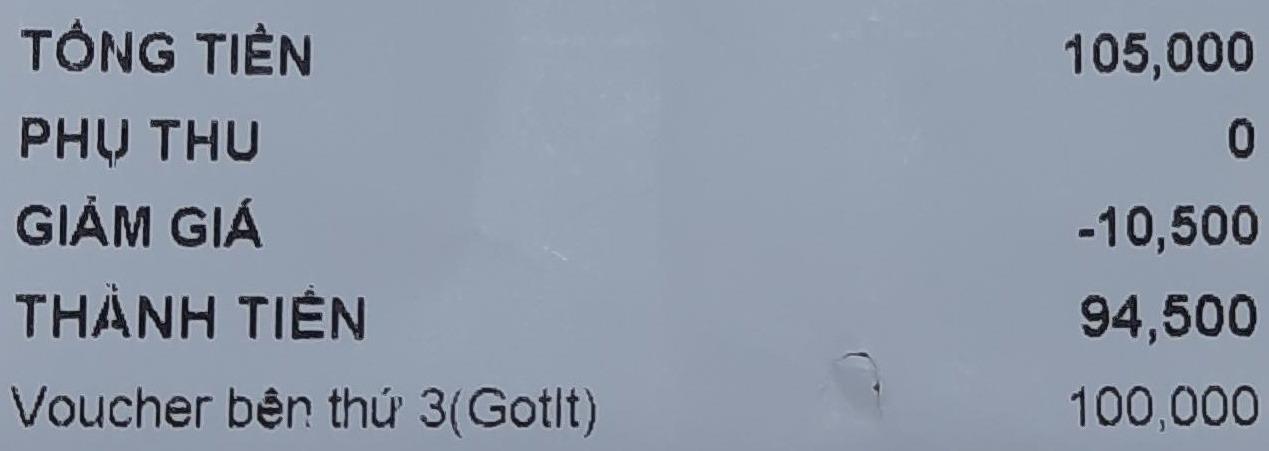
TỔNG TIỀN 105,000
PHỤ THU 0
GIẢM GIÁ -10,500
THÀNH TIỀN 94,500
Voucher bên thứ 3(GotIt) 100,000